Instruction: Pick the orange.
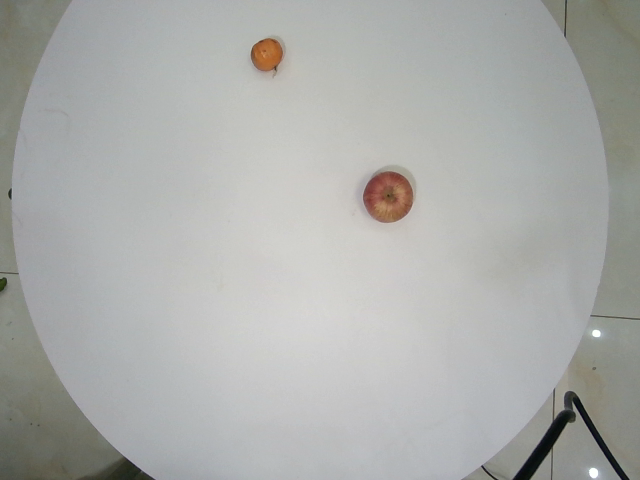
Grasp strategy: vertical